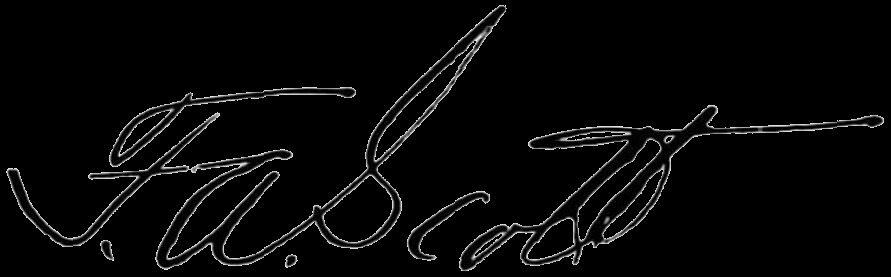
Signature of: frank a scott